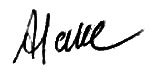
Signature of: anna zaks